Question: Describe the condition in detail:
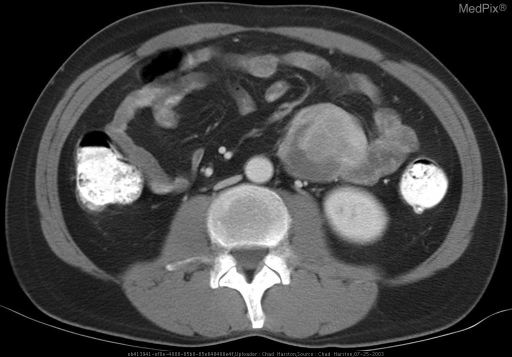
Answer: The disease is discussed as: Small bowel cancer in uncommon with about 4,600 cases reported annually in the United States (total incidence of 1.4 per 100,000 patients).  Types of small bowel cancer include adenocarcinoma, carcinoid, lymphoma and sarcoma.
Primary adenocarcinoma of the small bowel is a rare entity accounting for less than 1% of all primary GI malignant tumors.  The small bowel contains more than 75 percent of the length and about 90 percent of the mucosal surface area of the gastrointestinal tract but is the least common site of primary cancer within the GI tract. It is much more uncommon than colorectal cancer, gastric or esophageal cancer.  Conditions with higher incidence of small bowel adenocarcinoma include familial polyposis, AIDS, Peutz-Jeghers, Lynch II syndrome, celiac disease and Crohns disease.
Malignant small bowel tumors tend to be symptomatic; whereas, benign tumors are often found incidentally. Symptoms initially are vague including abdominal pain, weight loss, occult fecal blood (50%) and jaundice (33% of duodenal tumors). 1/2 to 2/3 of cases are discovered late in their course at emergency laparotomy for obstructive symptoms. The most common location for adenocarcinoma to occur is in the duodenum.
Barium studies and CT can both be helpful for detecting small bowel adenocarcinoma. Small bowel follow-through sensitivity is 50-80 percent.  Enteroclysis has higher sensitivity, but requires greater technical skill.
On CT the tumor typically appears as focal bowel wall nodular thickening and may have a soft tissue mass extending into the mesentery. CT can be helpful for evaluating the extent of extraluminal disease, including local extension, lymph nodes and distant metastasis.
5-year survival after diagnosis of adenocarcinoma of the small bowel is 20-30%.